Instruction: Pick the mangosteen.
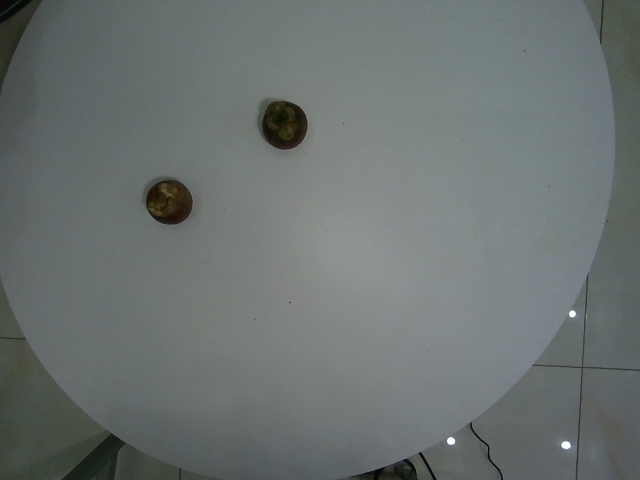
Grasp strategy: vertical